Patient: Male, age 91
A 91-year-old male was admitted to the Department of Respiratory and Critical Care Medicine, Ruijin Hospital in October 2020 because of an incidental finding of a lung mass for 20 days, increased carcinoembryonic antigen (CEA) levels, and localized emphysema in a local hospital (Figure 1). The patient first consulted at the local hospital because of cough, shortness of breath, anorexia, fever, chest pain, and other respiratory symptoms with unknown causes for more than 3 months. For further diagnosis, the patient was admitted to our hospital. He denied a smoking and drinking history, but both parents died of lung cancer. The patient had coronary heart disease (taking aspirin), hypertension (taking candesartan cilexetil), lacunar cerebral infarction, colon polyps (tubular adenoma with low-grade intraepithelial neoplasia revealed by colonoscopic polypectomy), and a history of tuberculosis 60 years ago.
Positron emission tomography (PET):MRI of the chest revealed a highly metabolic mass in the upper right lobe, a highly metabolic nodule at the apex of the right lung, and small nodules in the upper right lobe with traction of the adjacent pleura, with a slightly increased metabolism (Figure 2). Furthermore, adenocarcinoma cells were found by right upper lobe lesion biopsy. After subsequent evaluation, he was diagnosed with stage T3N2M0 adenocarcinoma of the right lung.
Amplification-refractory mutation system (ARMS)-polymerase chain reaction (PCR)-based single gene tests for EGFR, ALK, ROS1, BRAF, NRAS, KRAS, ERBB2, PIK3CA, and MET exon 14 skipping were all negative in the tissue biopsy. Then, rare mutations were tested by next-generation sequencing (NGS) for tissue biopsy (F1CDX; Foundation Medicine, Massachusetts, United States) and liquid biopsy (America Geneseeq Prime, Nanjing, China). An MET Y1003S mutation was detected in the tissue (Figure 3) but not in the liquid biopsy. There were no EGFR mutations, MET amplifications, or ALK/ROS1 fusion events in both testing. The patient started crizotinib 250 mg b.i.d. on December 20, 2020. Chest CT scan on January 11, 2021 showed a partial response and significant improvement of the lung lesions (right upper lung: from 55 x 43 mm to 23 x 17 mm, Figure 4).
After 1 month of crizotinib treatment, the patient was admitted because of chest distress, which could be alleviated by rest. Pulmonary artery thin layer CTA revealed pulmonary embolism in the left lower lobe. He was treated with low-molecular-weight heparin subcutaneous injection 0.4 ml q 12 h for 3 days and q.d. for 4 days, and then rivaroxaban 10 mg/day. His symptoms were alleviated after the treatment. Drug-induced abnormal liver function was considered because of the increased ALT and AST. The patient was given polyene phosphatidylcholine 228 mg two tablets t.i.d. On May 21, liver function was recovered. On July 30, 2021, the right upper lung lesion was 26 mm x 9 mm, which suggested a partial response.
Keywords: met y1003 mutation, case report, crizotinib, next-generation sequencing, non-small cell lung cancer
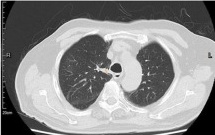
Image caption: Computed tomography (CT) scan of the primary lung lesion before and after crizotinib treatment. In May 2021, the tumor size was 27 x 9 mm.